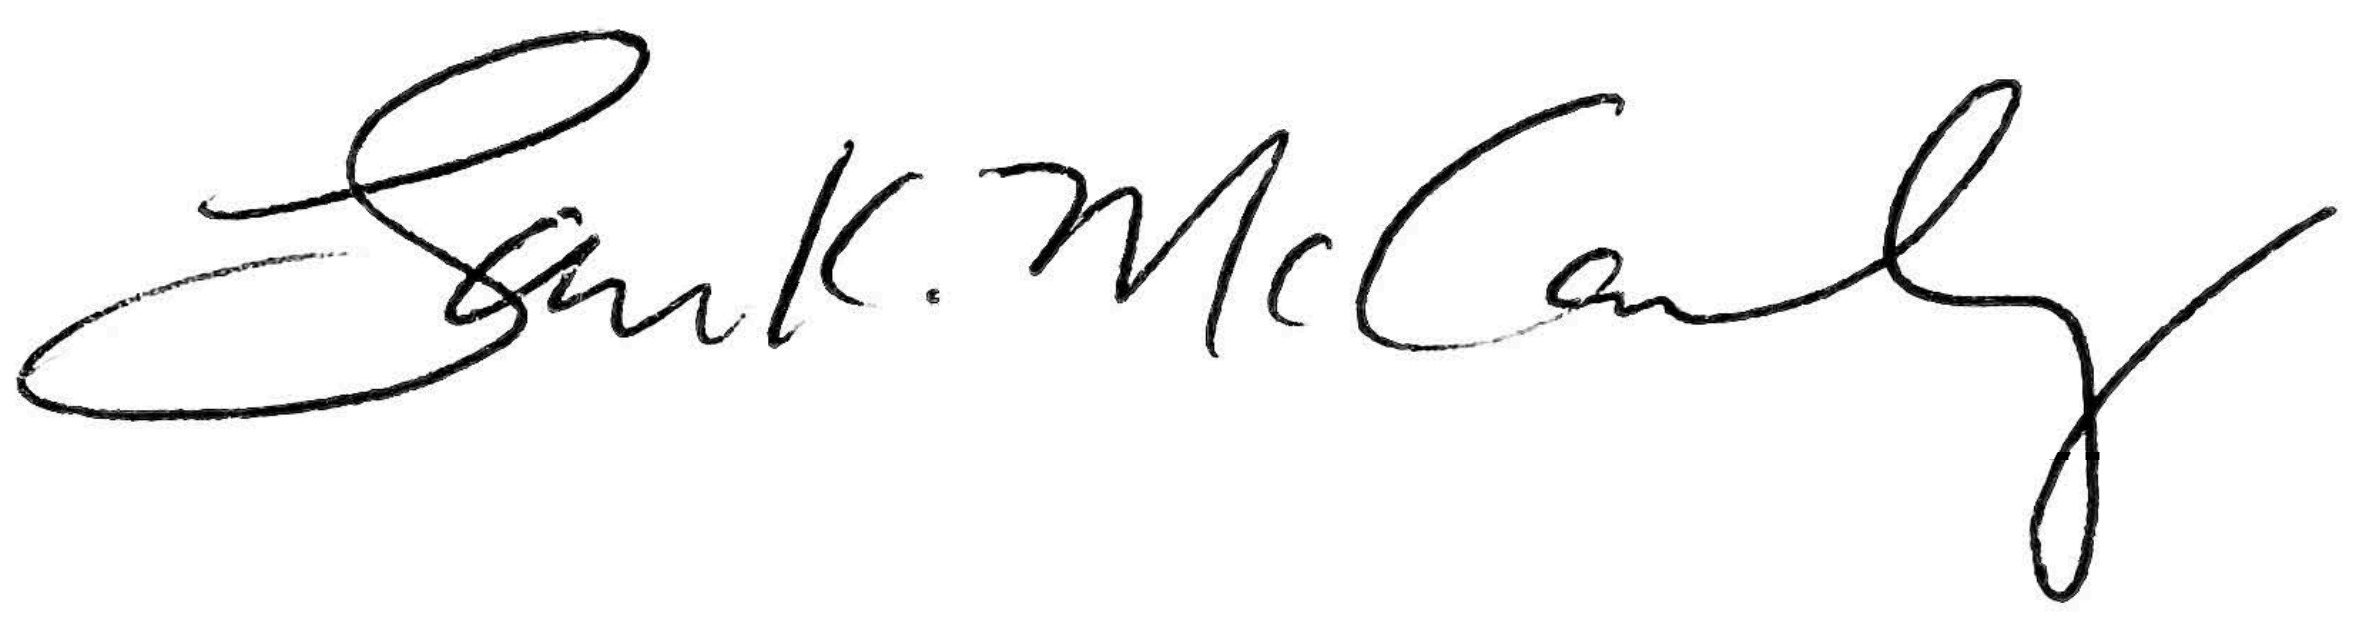
Signature of: laurie mccauley